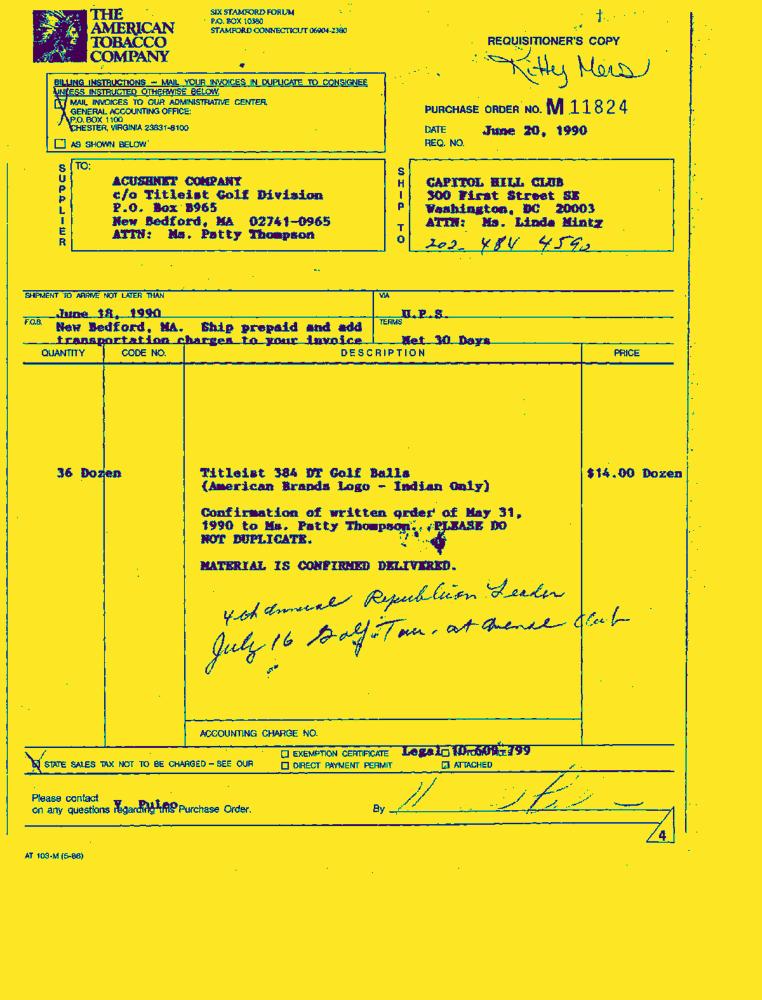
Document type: Invoice-Doc